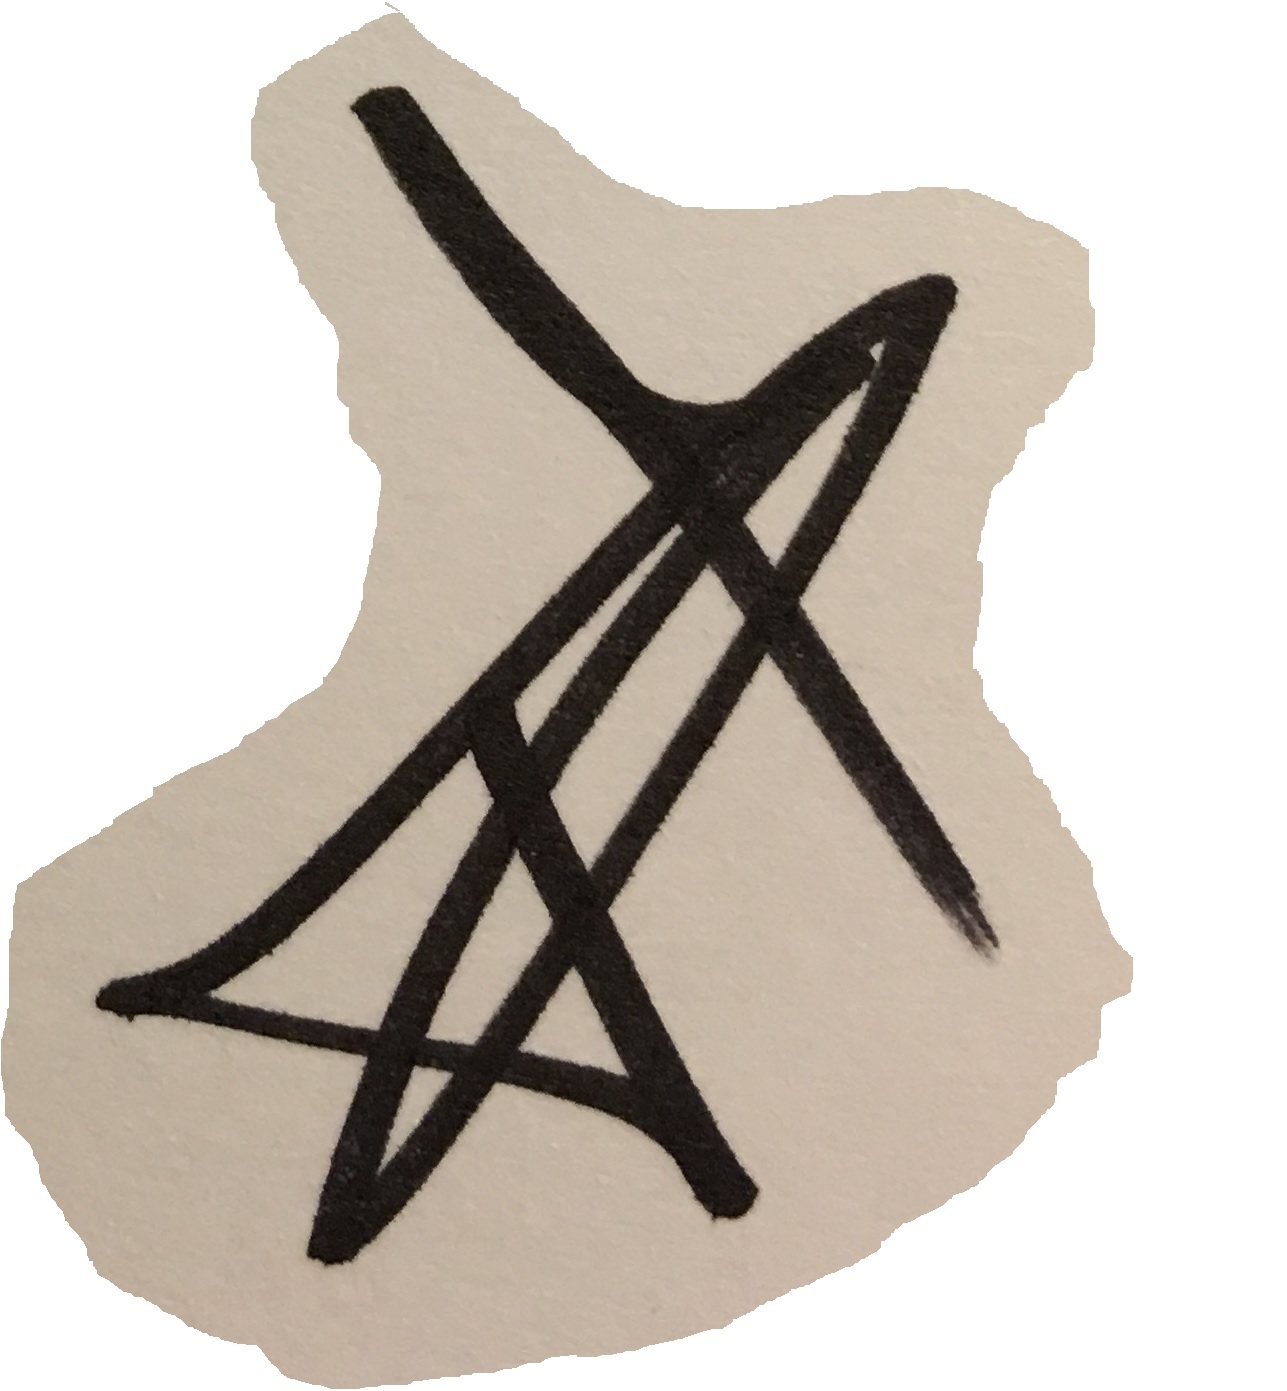
Signature of: anahy